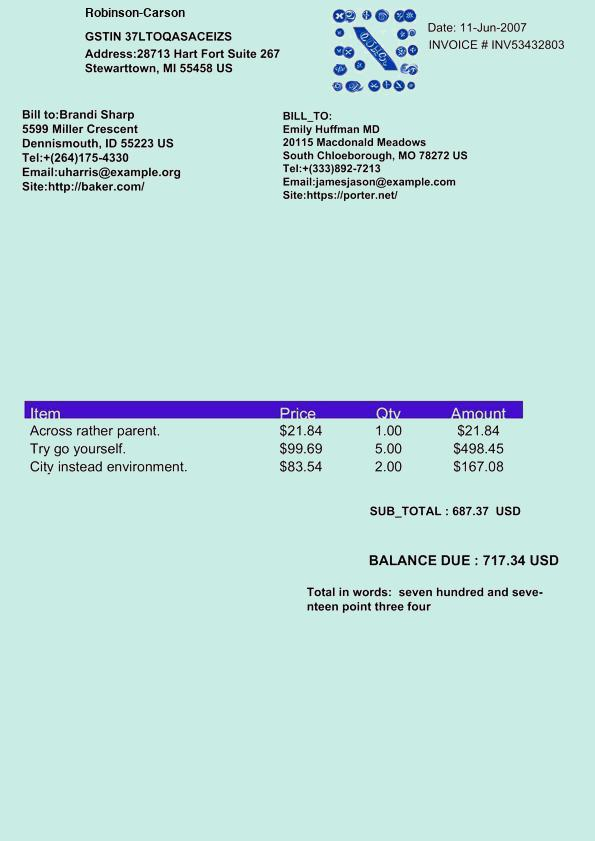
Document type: Invoice